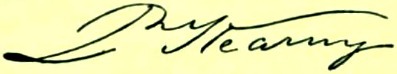
Signature of: philip kearny